Question: What is the main concern?
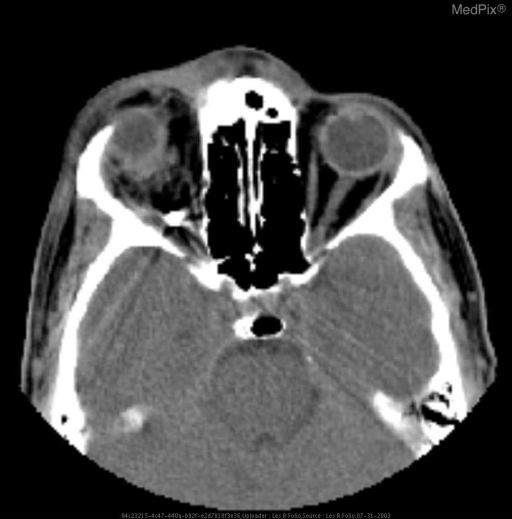
Answer: The findings suggest Radiopaque fragments in right orbit near expected location of the optic nerve. Note metallic fragment in right orbit with beam hardening artifact. Patient was in extreme pain, limited the exam, causing some movement and asymmetry. Concern about involvement of optic nerve since in center of orbit.. The patient might have a history of 27 y.o. man was in a combat firefight in Afghanistan..